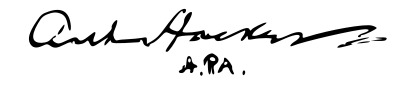
Signature of: arthur hacker